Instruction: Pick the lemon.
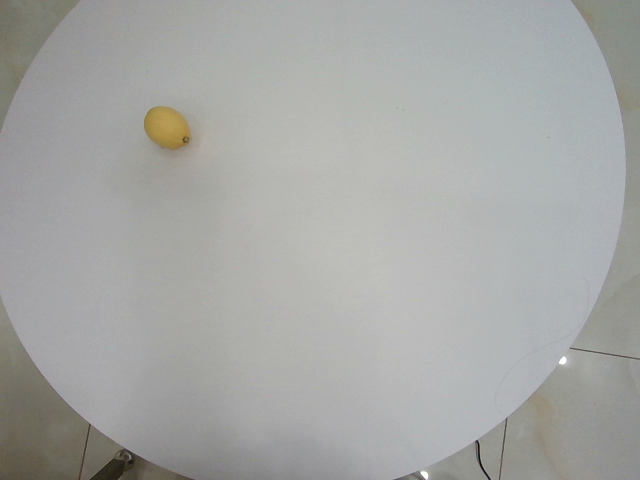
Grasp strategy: vertical